Question: What could the diagnosis suggest?
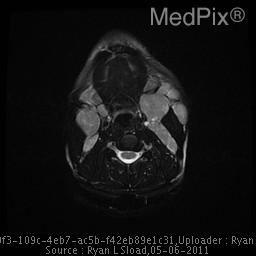
Answer: The possible diagnosis includes •  Sarcoidosis
•  Lymphoma
•  Reactive lymphadenopathy (fungal, etc.)
•  Catscratch disease
•  Metastatic carcinoma.